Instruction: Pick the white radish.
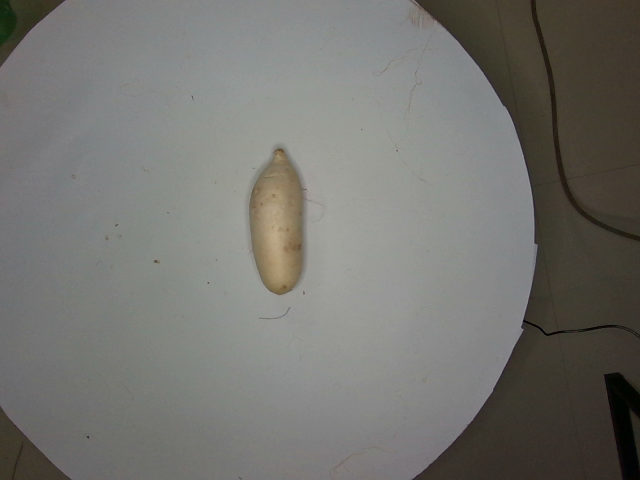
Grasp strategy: vertical